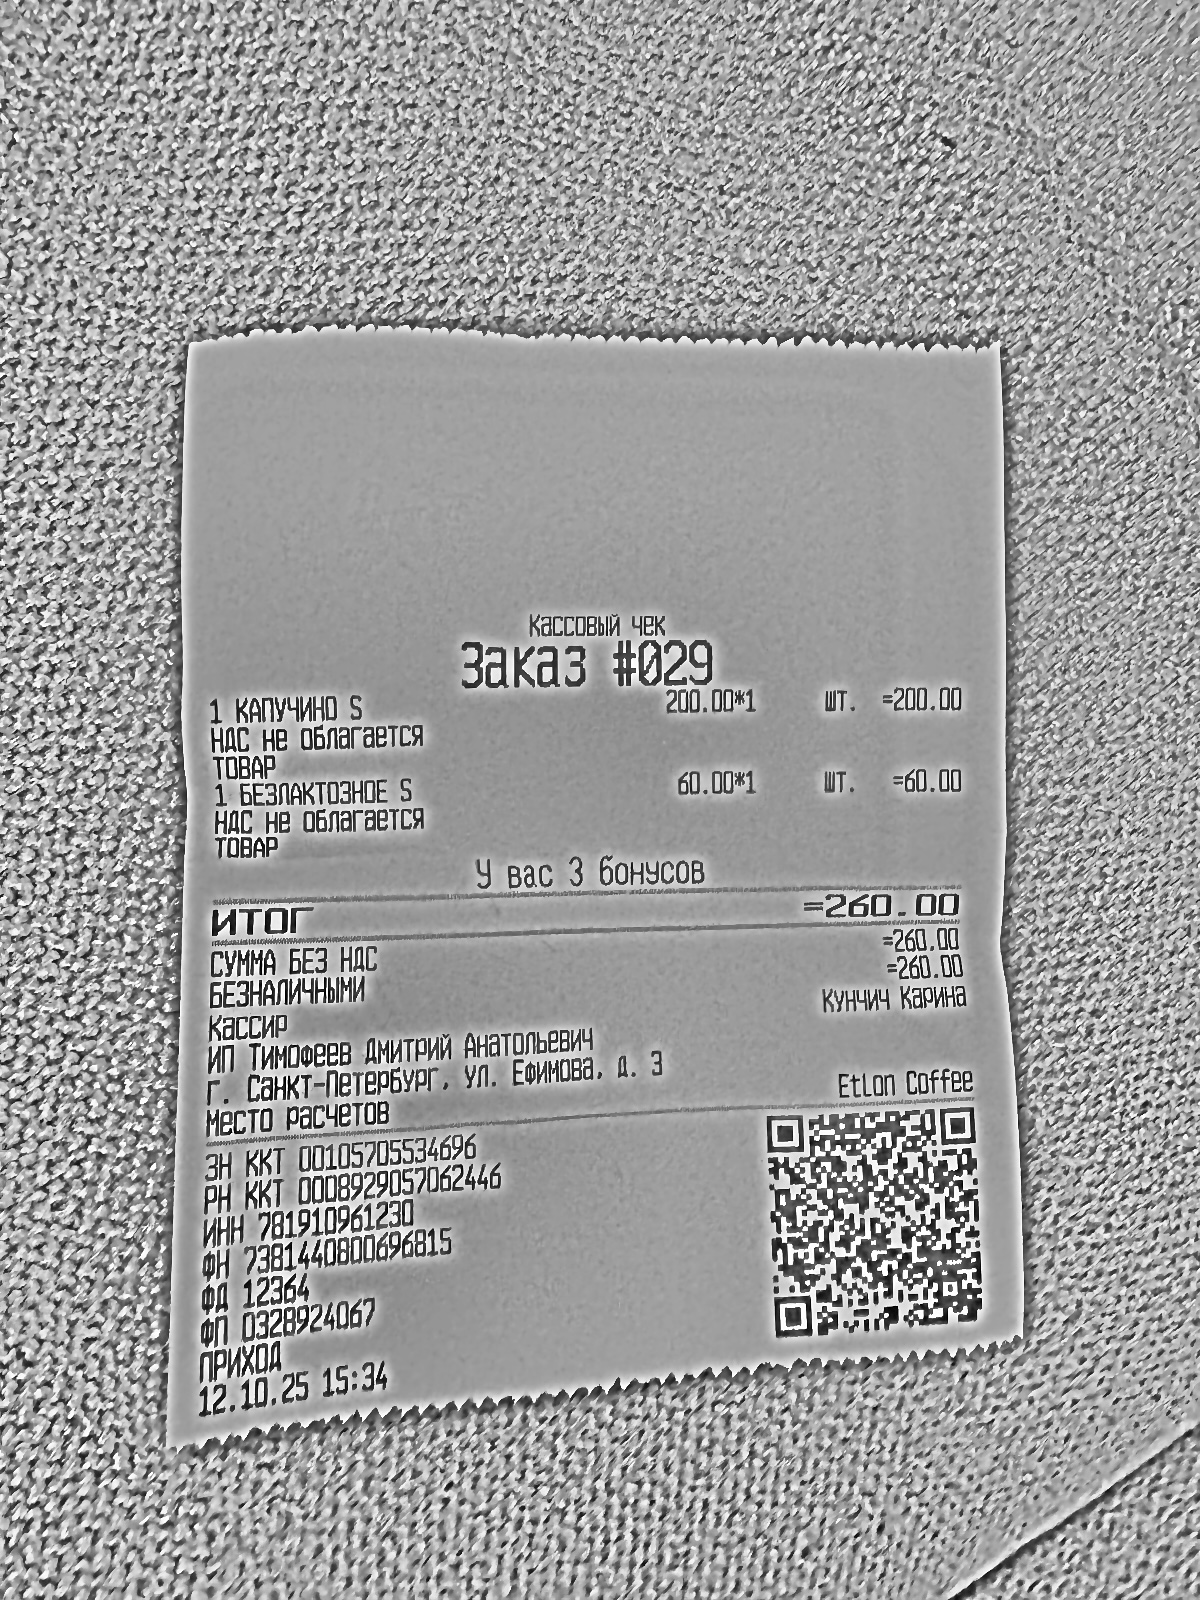
Продавец: ИП Тимофеев Дмитрий Анатольевич
ИНН: 781910961230
Дата: 12.10.25
Товары: 1 КАПУЧИНО S; 1 БЕЗЛАКТОЗНОЕ S
Количество: 1; 1
Цена: 200.00; 60.00
Сумма: 200.00; 60.00
Итого: 260.00